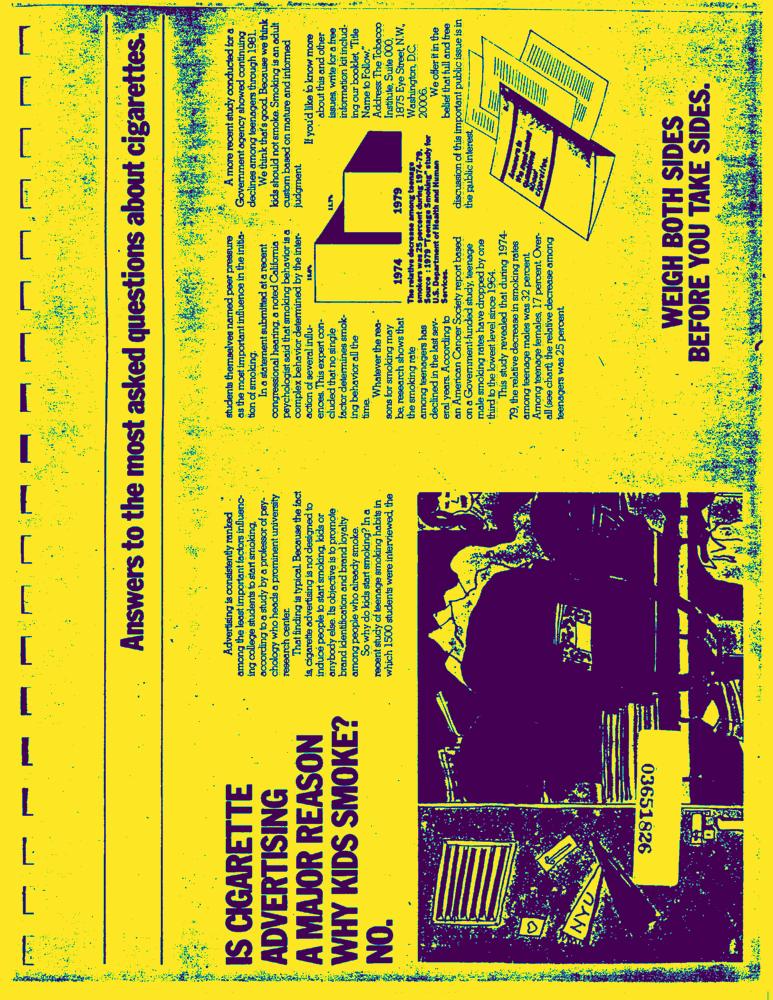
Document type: AD